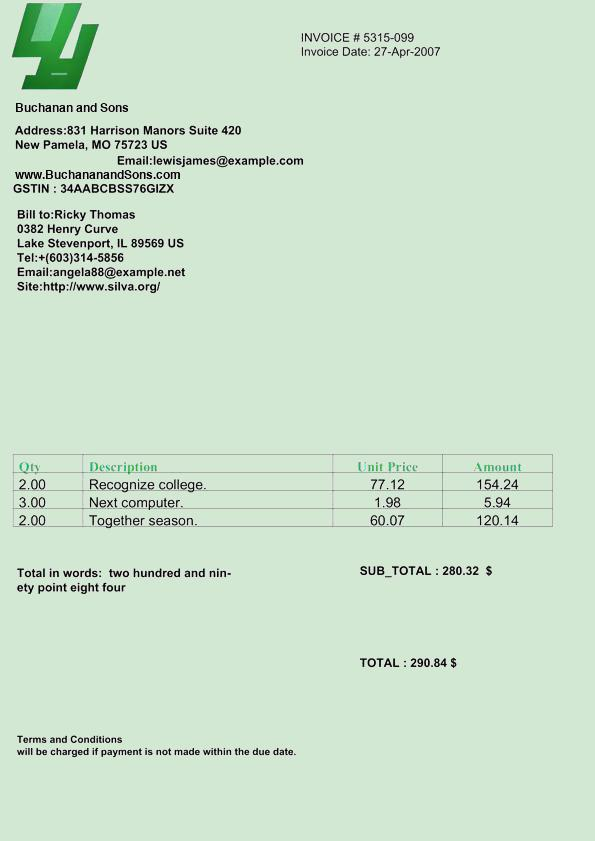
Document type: Invoice